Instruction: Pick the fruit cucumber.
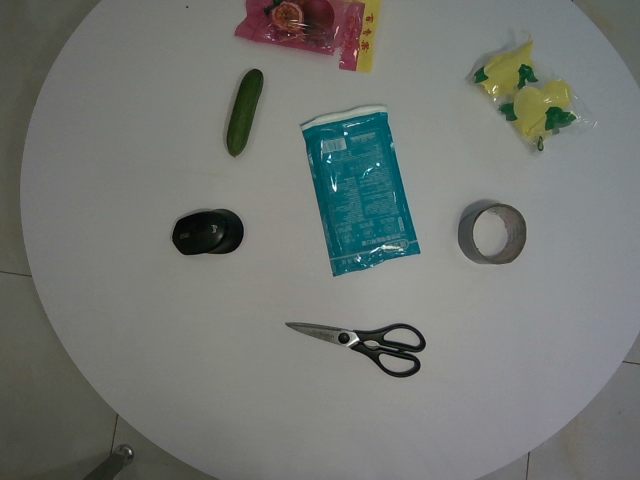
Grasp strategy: vertical